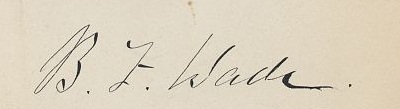
Signature of: benjamin wade